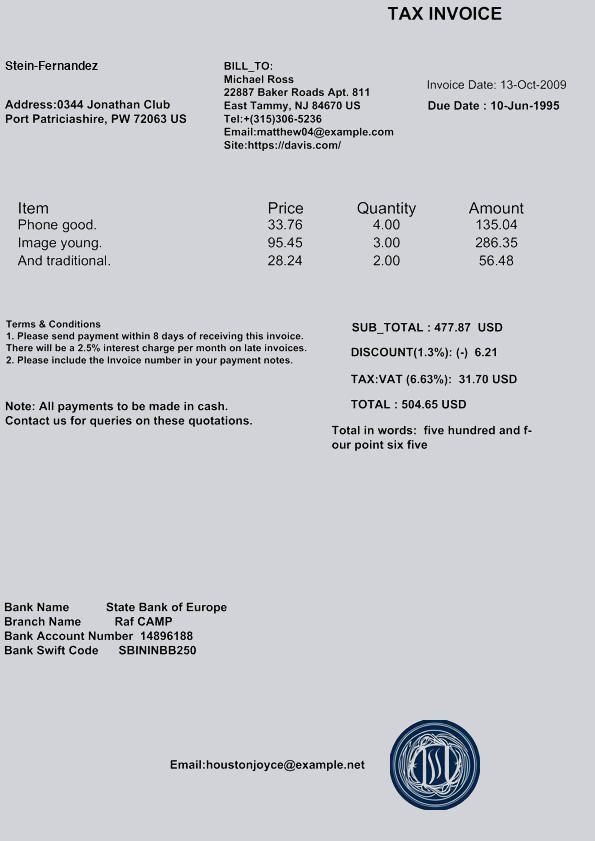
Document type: Invoice